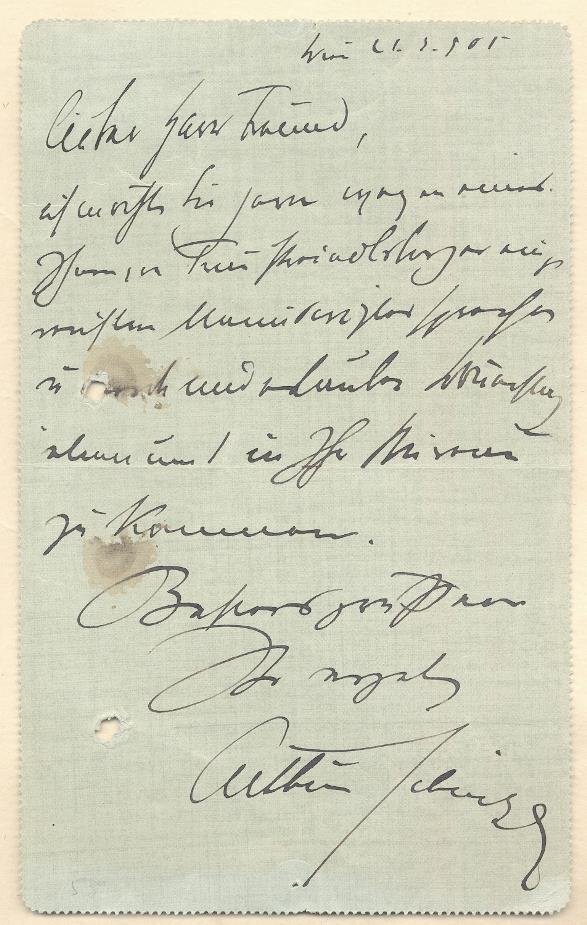
Signature of: fritz freund